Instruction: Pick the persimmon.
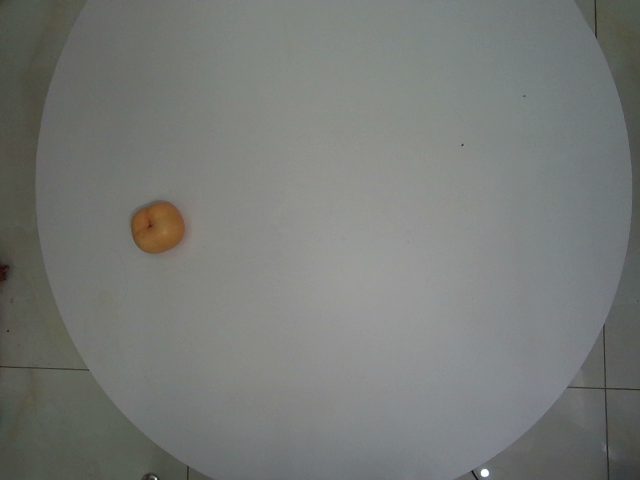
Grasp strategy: vertical